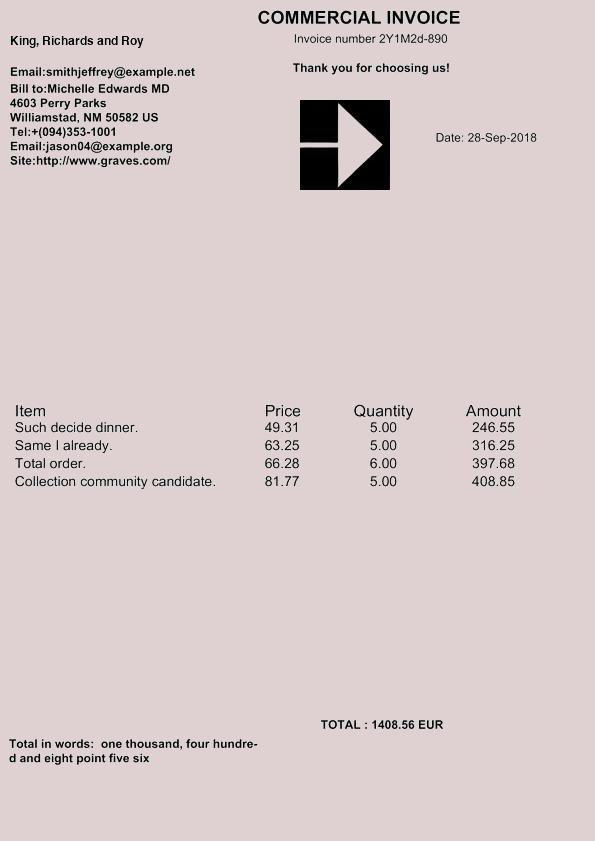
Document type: Invoice